Question: How is the property described in the document?
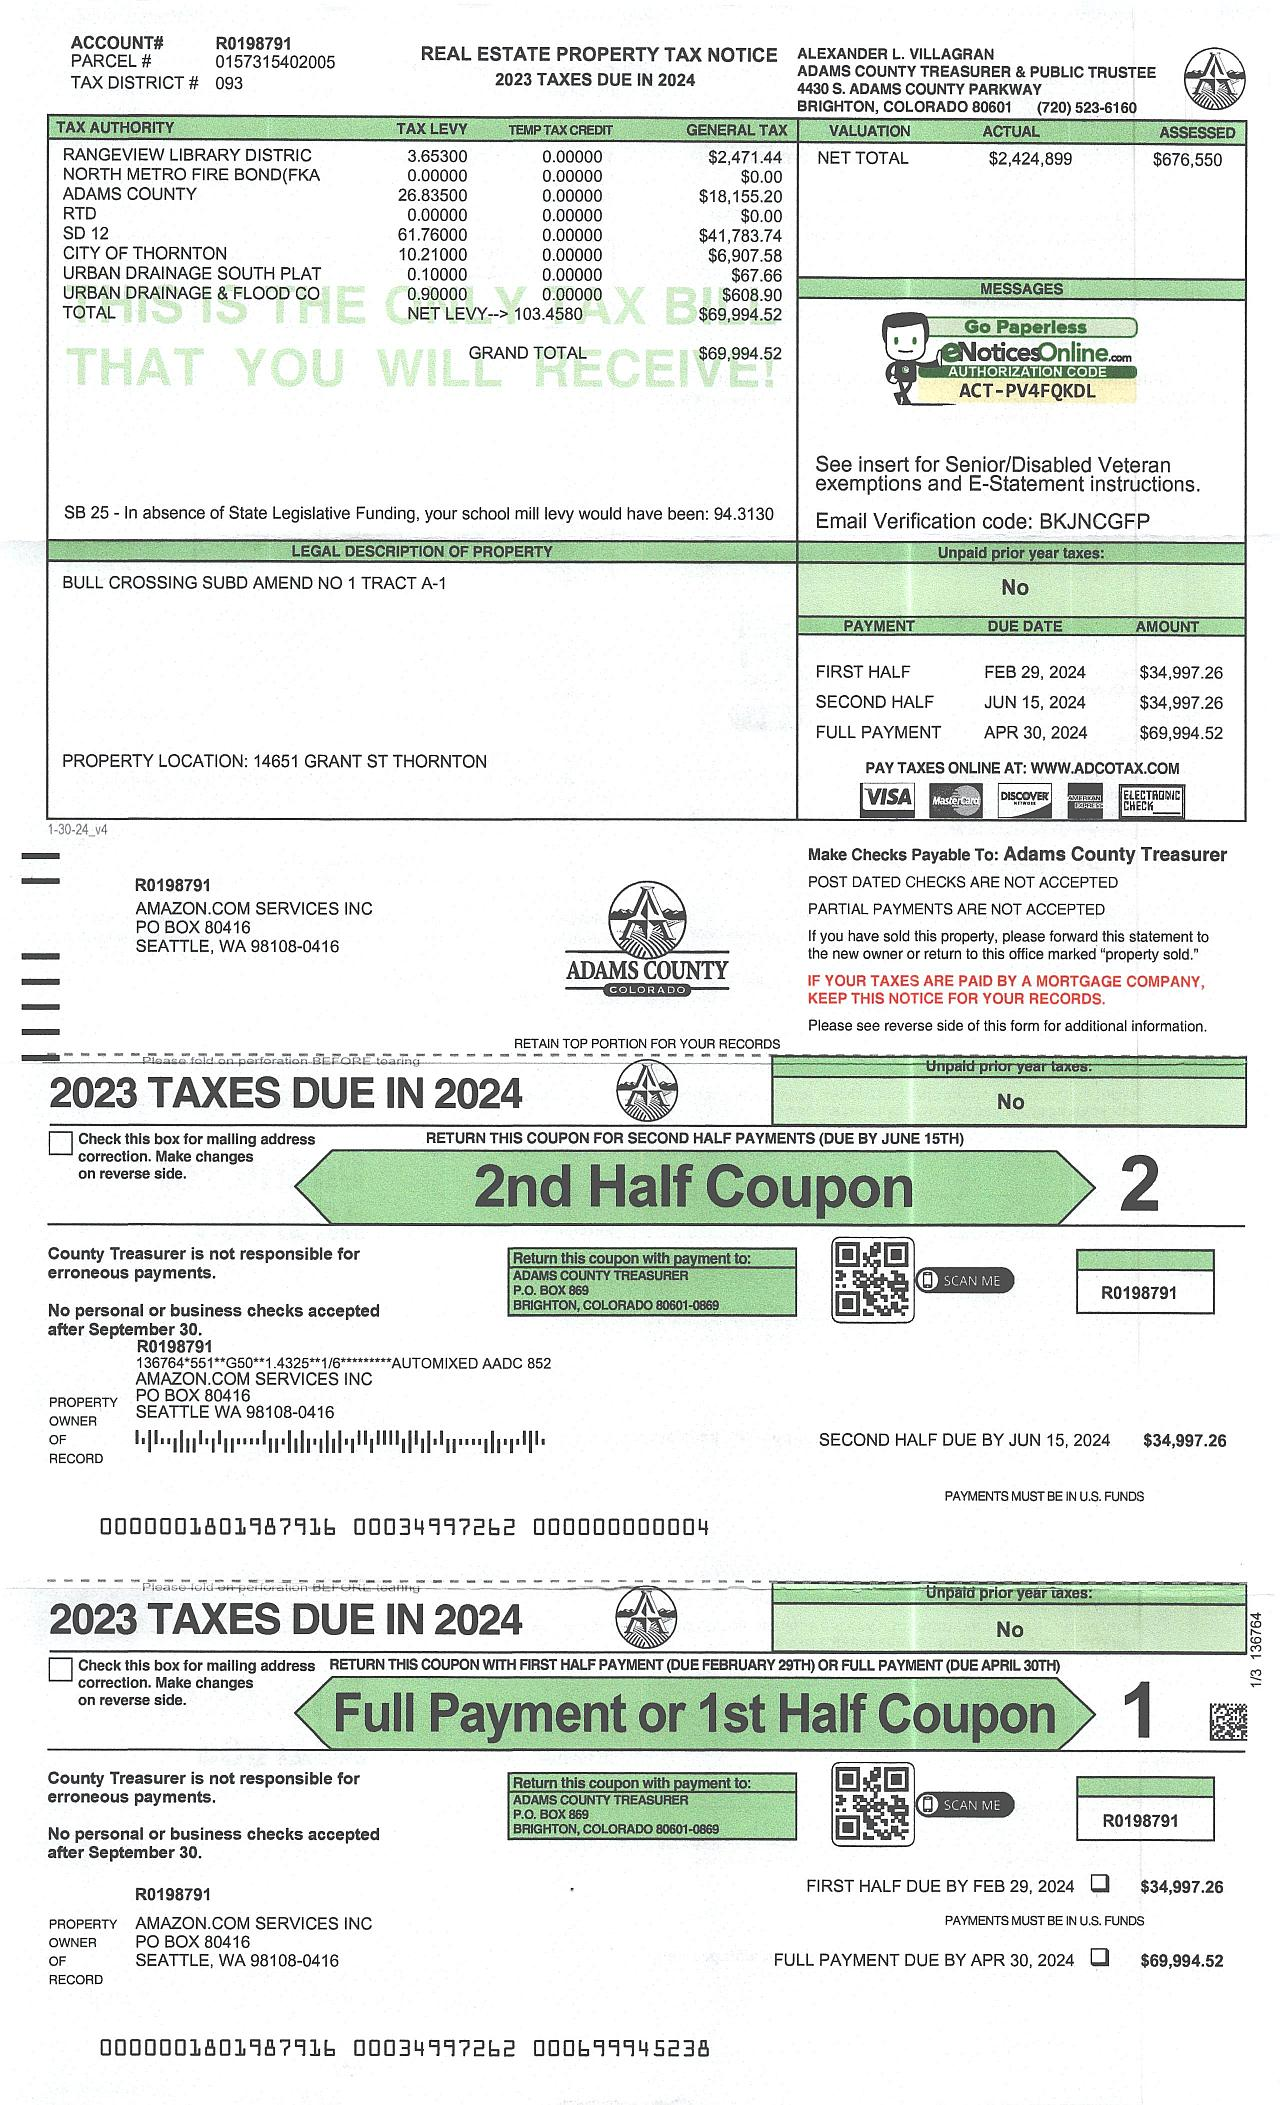
Answer: "BULL CROSSING SUBD AMEND NO 1 TRACT A-1"